Question: What is the suspected problem?
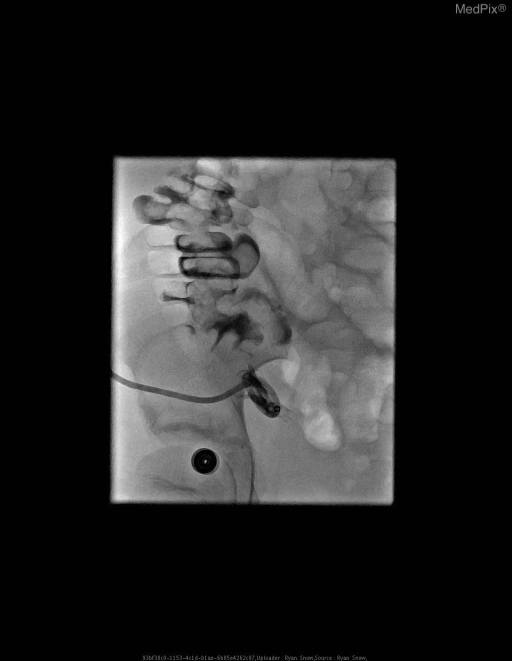
Answer: The findings suggest Image 1: Lower abdominal fluid collection s/p appendectomy
Image 2: Successful drain placement
Image 3: Fistula from abscess pocket and drainage catheter tip to cecum
Image 4: Persistent fistula from abscess pocket and drainage catheter tip to cecum. Contrast injected through drainage catheter showing persistent fistula from abscess pocket to cecum.
POD#13. The patient might have a history of 10 year-old female presented with 3 days nausea, vomiting and periumbilical pain that progressed to RLQ.   Appendiceal fecolith found on abdominal ultrasound.  Patient underwent laparoscopic appendectomy.   Post-operatively, patient developed fevers, recurrence of pain and elevated WBC to 24.7 on POD#6..